Patient: Female, age 76
We report the case of a 76-year-old woman, BMI= 30, with hypertension and diabetes mellitus who presented to the emergency department with abdominal pain and shortness of breath, she also reported fever and non-productive cough 5 days before. Physical examination at admission in the ICU revealed blood pressure of 160/90 mmHg, heart rate of 110 beats per minute, oxygen saturation of 89% while breathing ambient air, and body temperature of 36.8 C, capillary blood glucose was superior to 5g/L, and dipstick showed high levels of ketones. The arterial gas analysis showed pH 7.31, PCO2 39.4 mmHg, PO2 68 mmHg, HCO3= 18 mmol/L. The patient s diabetic ketoacidosis was resolved after insulinotherapy and symptomatic treatment and the evolution was the apparition of severe hypoxia and ARDS requiring orotracheal intubation with mechanical ventilation (Volume assist-control ventilation 6 mL/kg, PEEP= 10 mmHG, FiO2= 80%). Based on the patients  clinical evolution and the COVID-19 outbreak, a viral pneumonia of SARS-COV-2 was deemed as likely. The thoracic CT scan showed bilateral extended alveolar interstitial infiltrates exceeding 75% in the left lung (Figure 1), PCR of nasopharyngeal swab was performed with a positive result for SARS-CoV-2. Blood tests were in favor of COVID-19 with Lymphopenia and Hyperferritinemia, elevated C-reactive protein and normal procalcitonin. High sensitive troponin I and Brain natriuretic peptide (BNP) levels were normal.
The findings on the 12-lead electrocardiogram (ECG) were unremarkable and transthoracic echocardiography (TTE) showed an aspect of hypertensive cardiomyopathy with an estimated LV ejection fraction (LVEF) of 55%. LV diastolic function was mildly impaired. Right ventricular dimensions and function were normal. We noted a small pericardial effusion most notable around the right atrium (maximum 7mm). Thus, a therapy according to the Moroccan treatment protocol with Hydroxychloroquine and azithromycin was initiated. On the 10th day of onset, the patient presented fever with a temperature of 39.4 C (103 F), and hypotension (84/46 mmHg) requiring vasoactive support (norepinephrin). Blood sample tests showed higher level or High C-reactive protein (432 mg/L) and an important increase in procalcitonin (2,32 ng/mL). Both blood cultures and cultures performed in the patient s jugular catheter were positive for Coagulase-negative staphylococcus. Cytobacteriological examination of urine showed presence of Candida tropicalis. The patients also presented a biological disseminated intravascular coagulation.
The TTE was performed (Figure 2) and this time revealed in addition to the first findings a large, oscillating vegetation measuring 15 x 10mm attached to the anterior tricuspid valve leaflet chordate associated with a moderate tricuspid with an estimated pulmonary artery pressure of 35 mmHg. However, no right chambers  dilatation or right ventricular dysfunction were noted. The diagnosis of tricuspid valve infective endocarditis was thus established accordingly to the modified Duke criteria and antibiotherapy with vancomicyn 30 mg/Kg/day and rifampicin 900mg/day was started. We also added voriconazol 200mg/day for the candida tropicalis. The evolution was good with progressive apyrexia and stabilization of blood pressure, norepinephrin was weaned on the 5th day. On the 21st day, tracheostomy was performed and mechanical ventilation weaning was carried out successfully using a daily T-tube. Control TEE revealed a reduction of the vegetation size (Figure 3), and therefore, surgery was not considered. At the time of submission, the patient was hospitalized with progressive clinical and hemodynamic improvement.
Keywords: covid-19, co-infections, infective endocarditis, multidisciplinary management
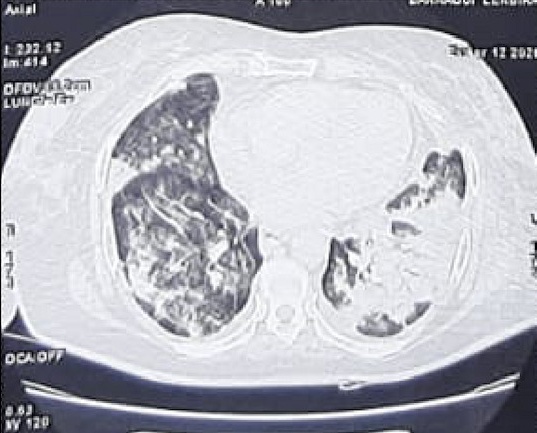
Image caption: Thoracic CT scan showing bilateral extended alveolar interstitial infiltrates exceeding 75% in the left side in favor of COVID-19.